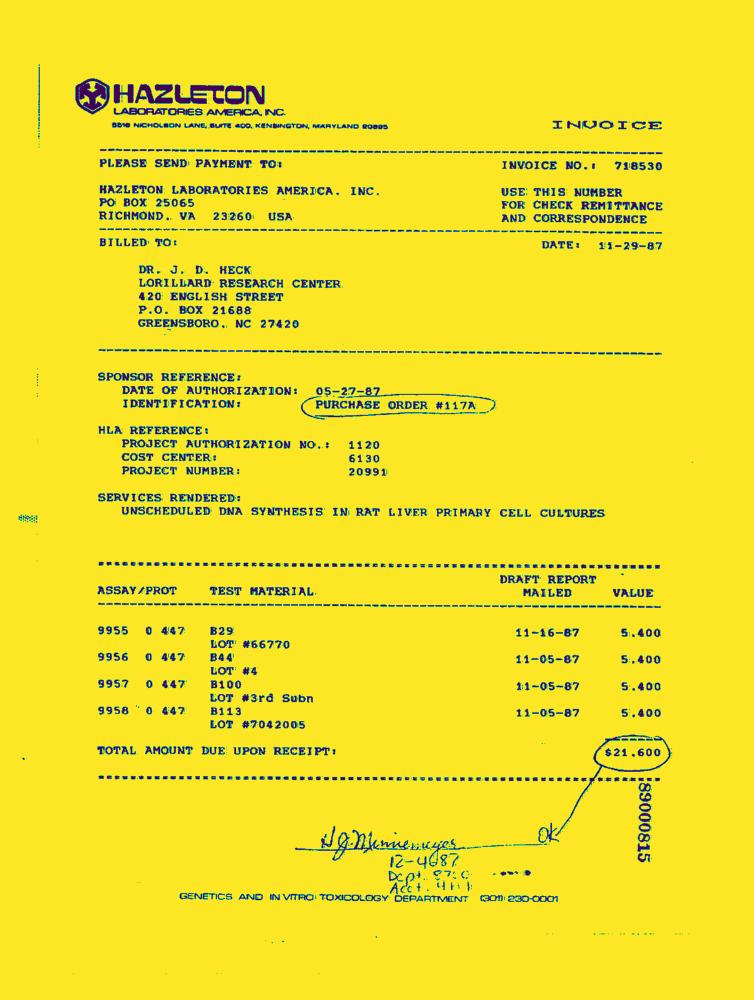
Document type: Invoice-Doc